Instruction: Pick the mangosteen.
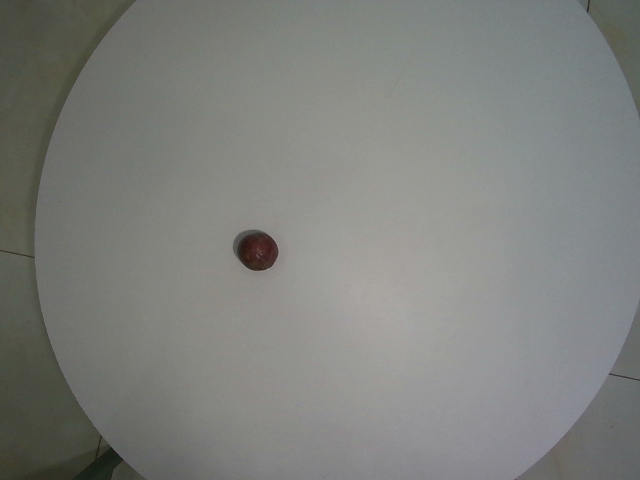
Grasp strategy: vertical